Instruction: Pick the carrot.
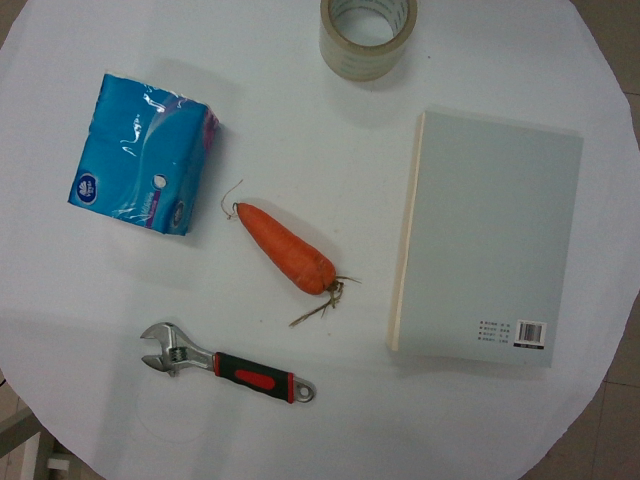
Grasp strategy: vertical